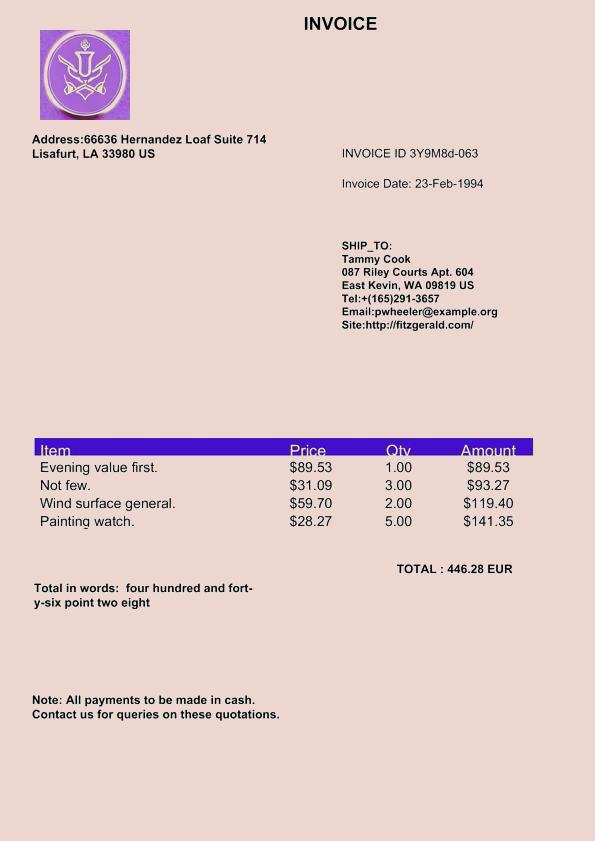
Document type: Invoice